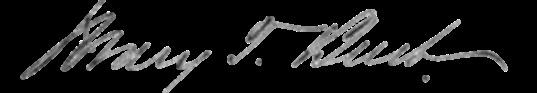
Signature of: mary towne burt